Question: What is the assessed value of the property as noted in the document?
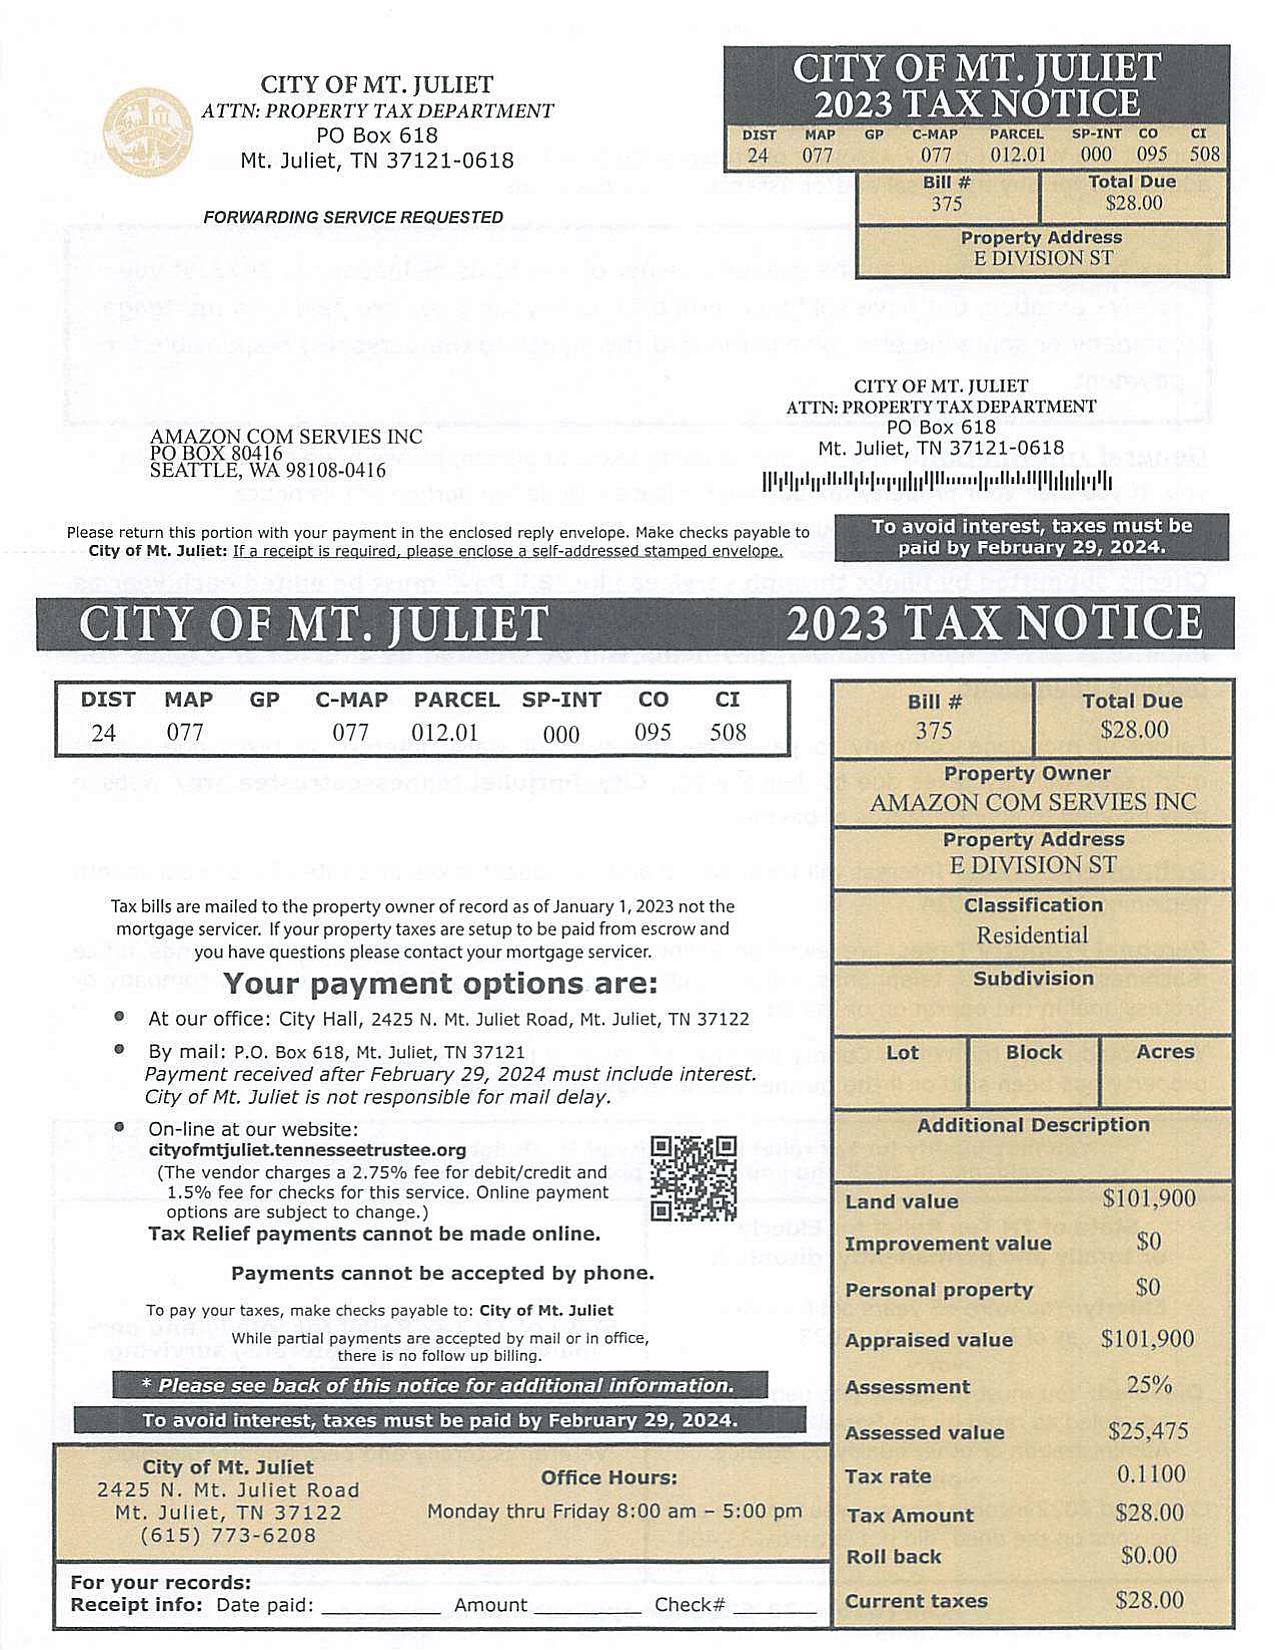
Answer: "$25,475 "